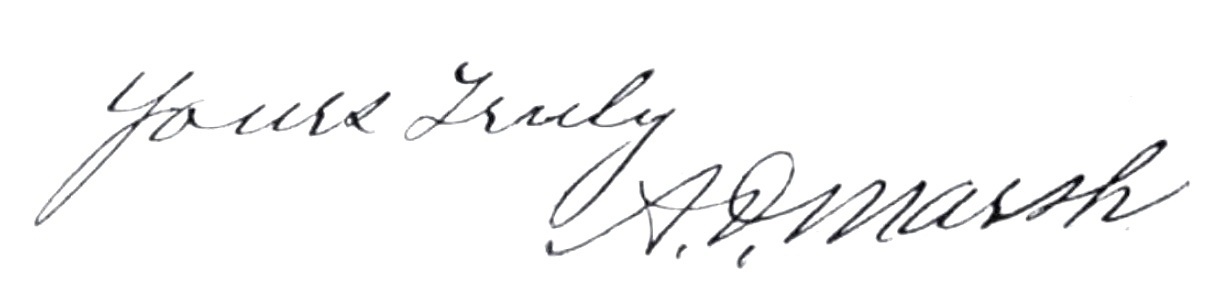
Signature of: archelaus d marsh